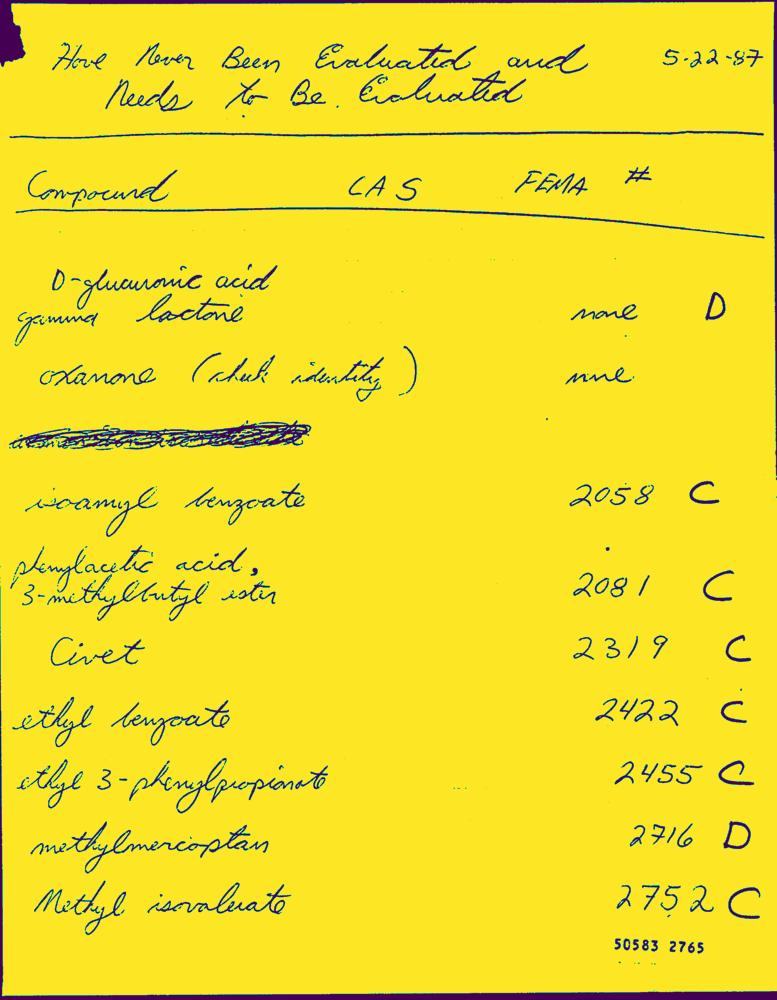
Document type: Hand-Written